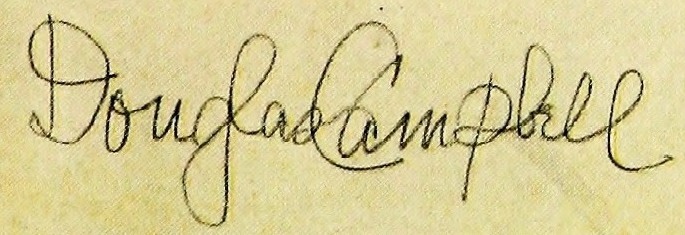
Signature of: douglas campbell